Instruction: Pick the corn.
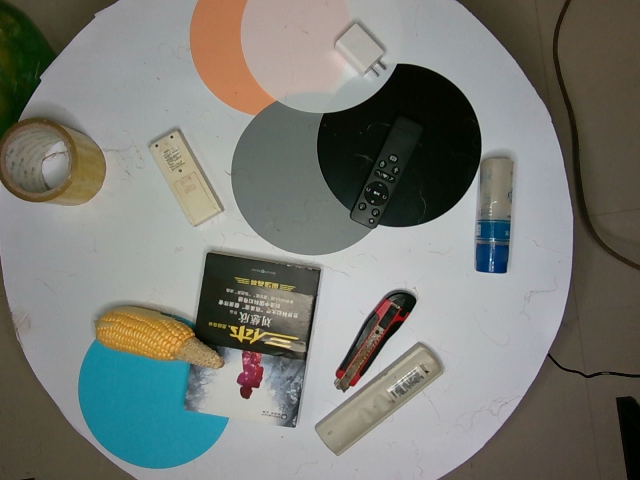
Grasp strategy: vertical